Question: What type of tax is indicated in the document, personal property or real estate?
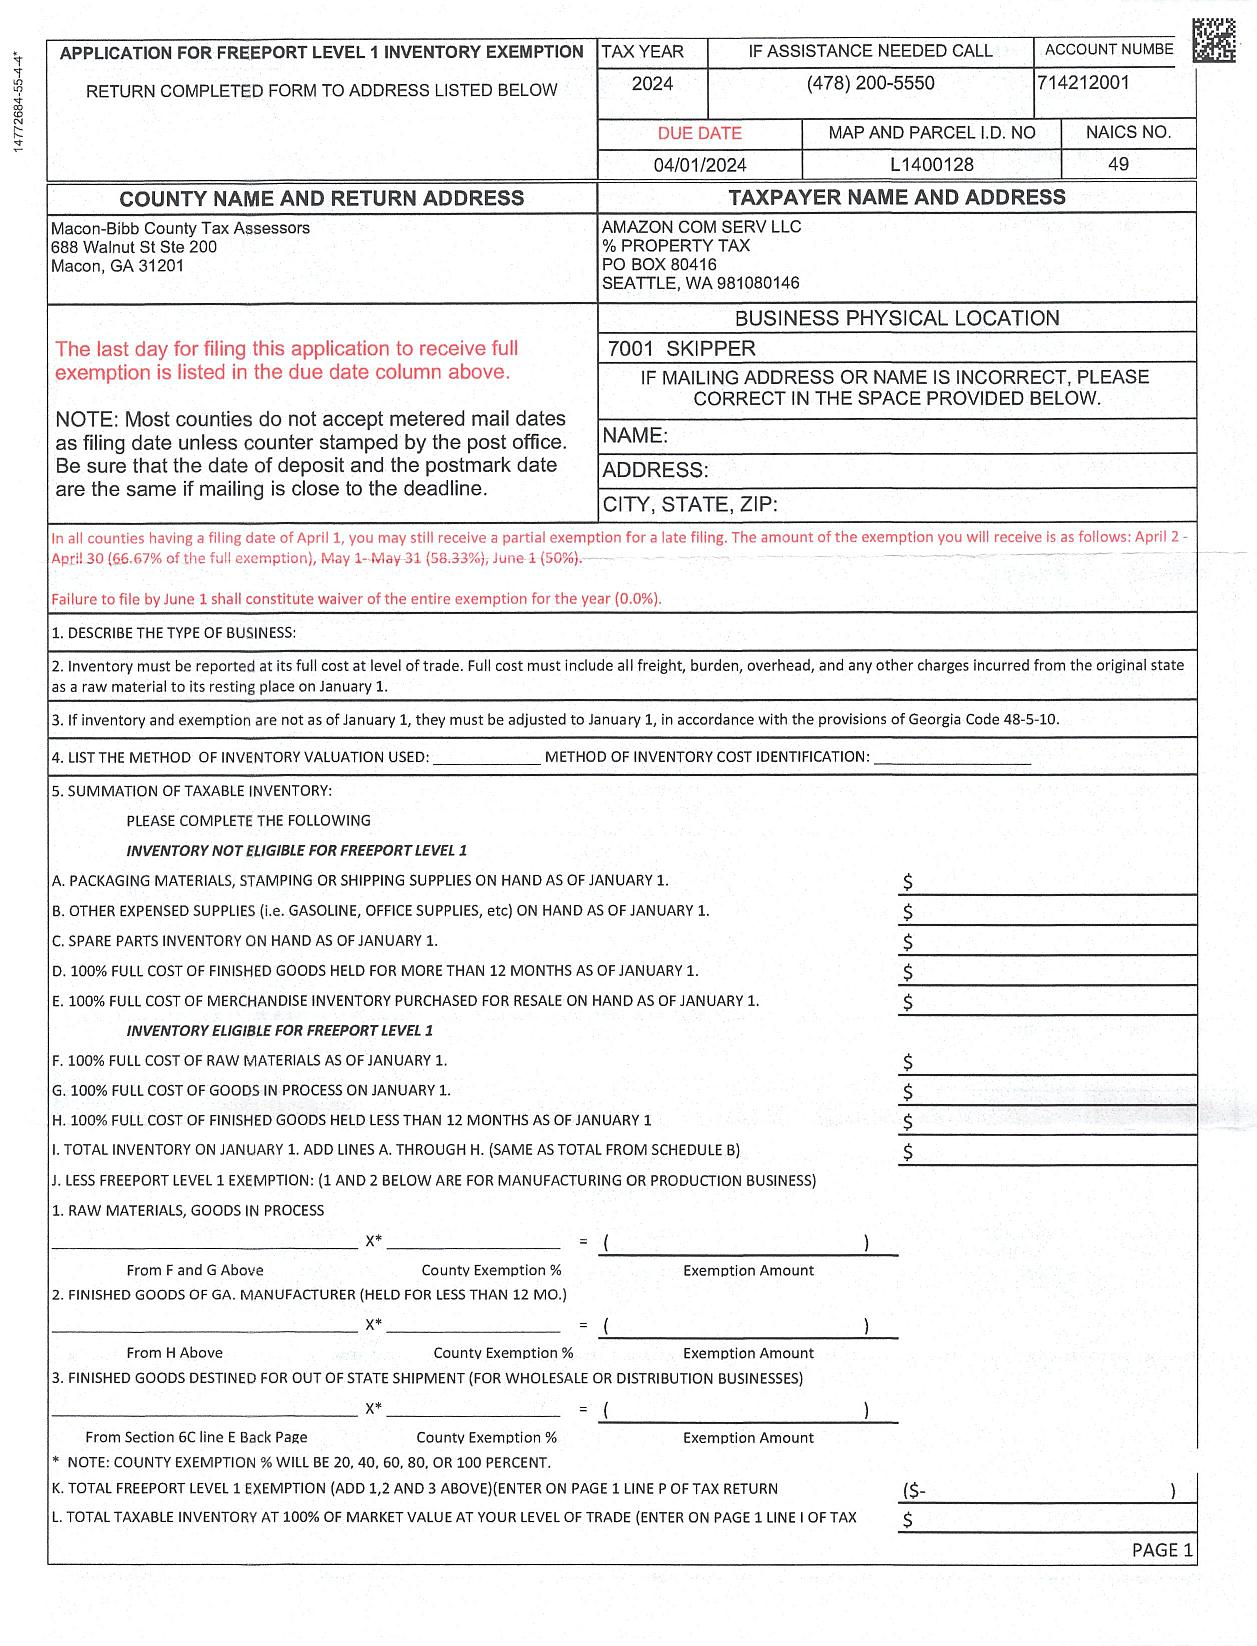
Answer: "Personal Property Tax"